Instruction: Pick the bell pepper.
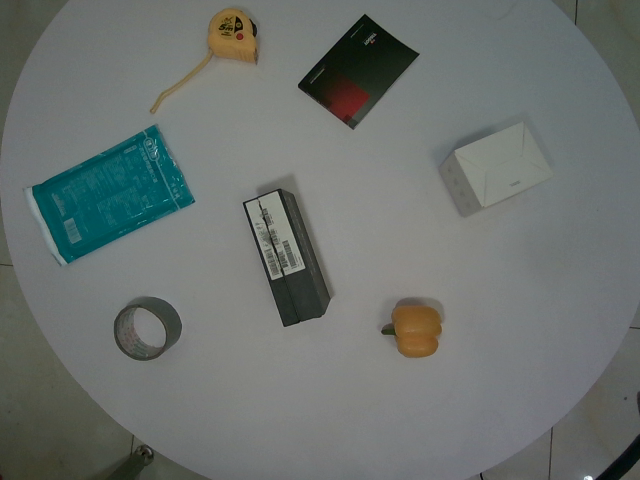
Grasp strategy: vertical